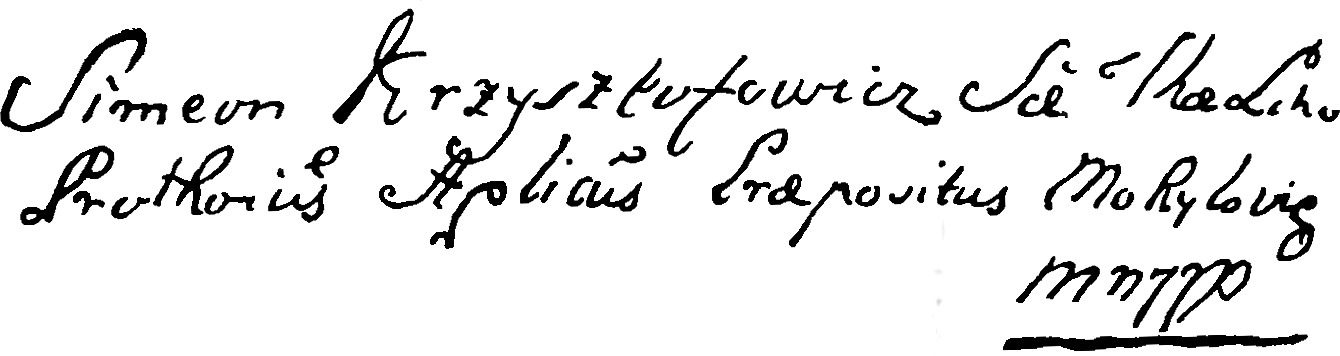
Signature of: szymon krzysztofowicz